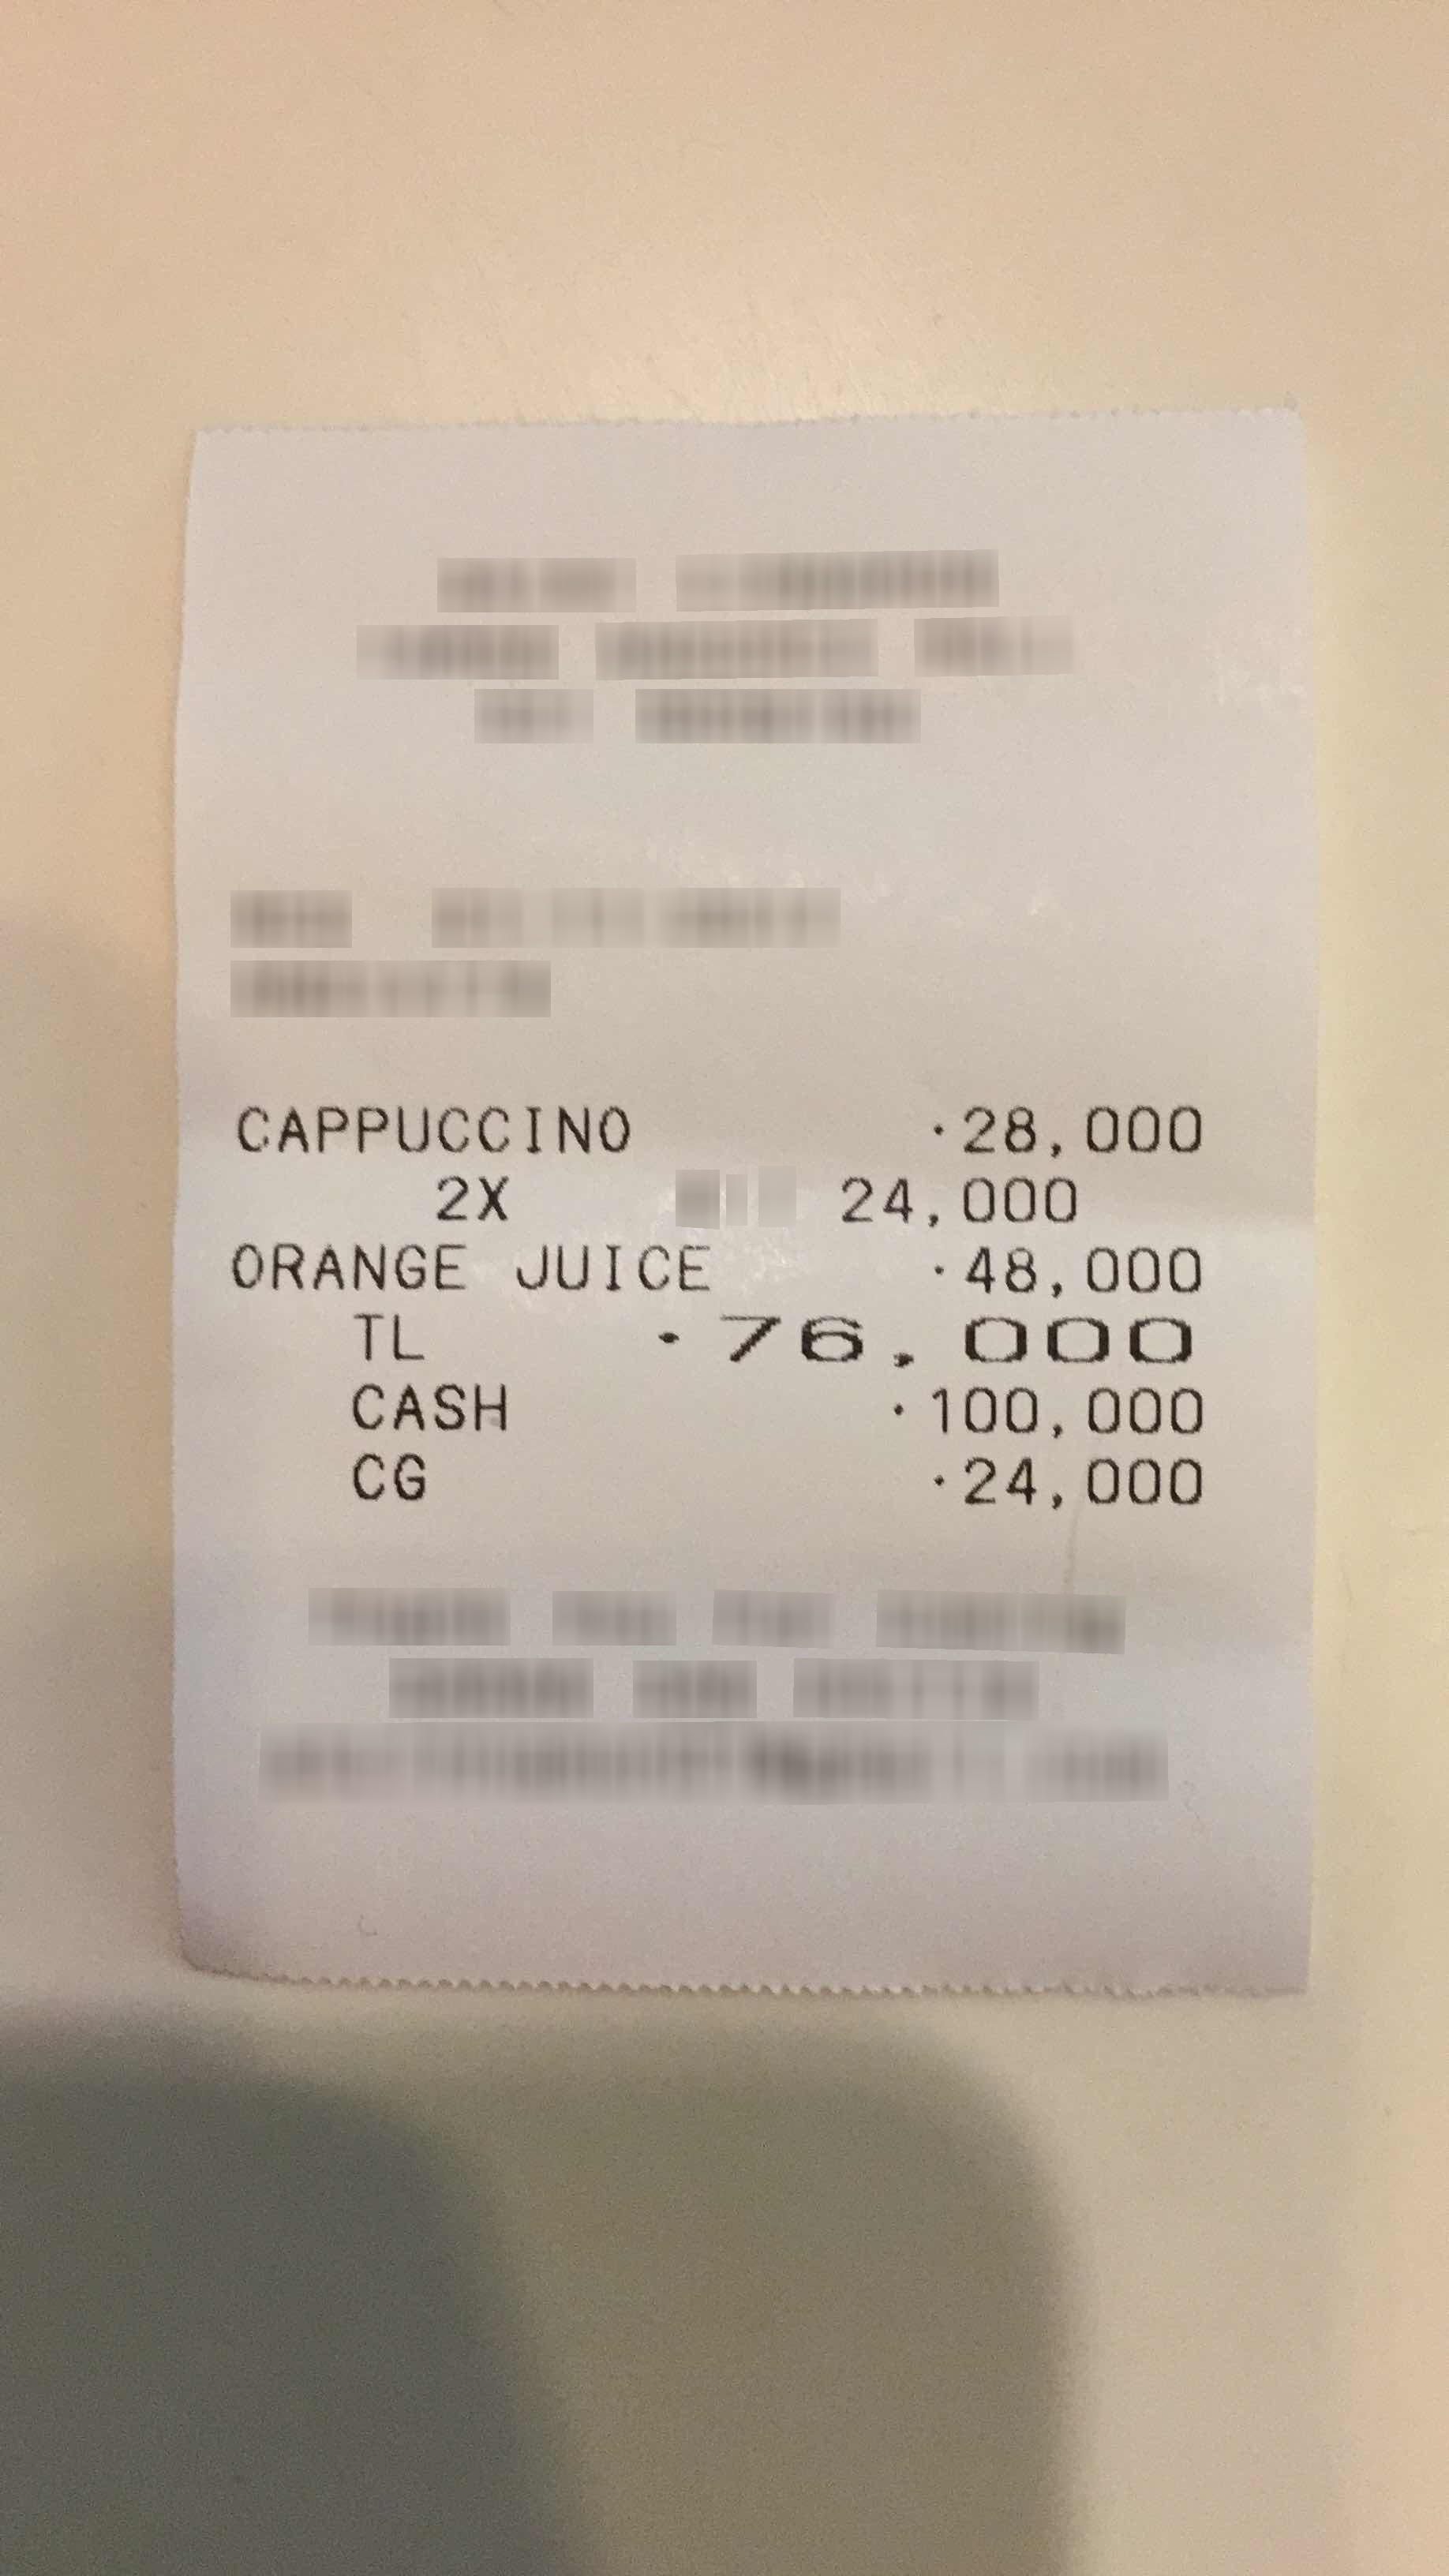
Number of items: 2
Total: 76,000
OCR text regions:
text: CAPPUCCINO
text: 28,000
text: ORANGE
text: JUICE
text: 48,000
text: 2X
text: 24,000
text: TL
text: 76,000
text: CASH
text: 100,000
text: CG
text: 24,000